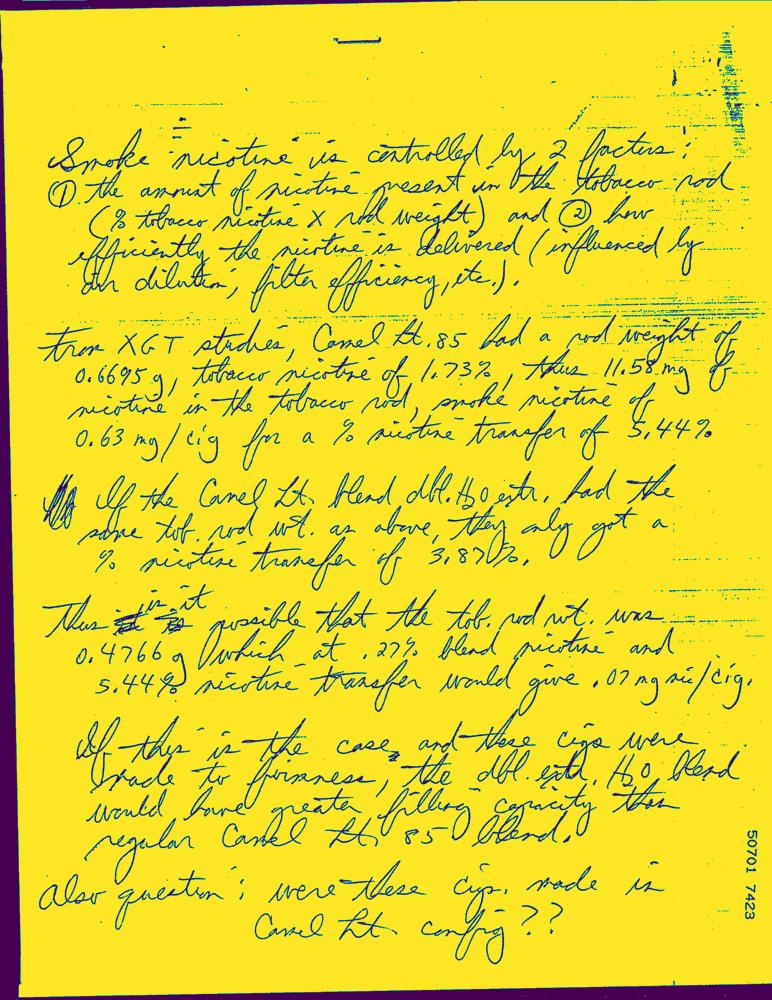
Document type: Hand-Written